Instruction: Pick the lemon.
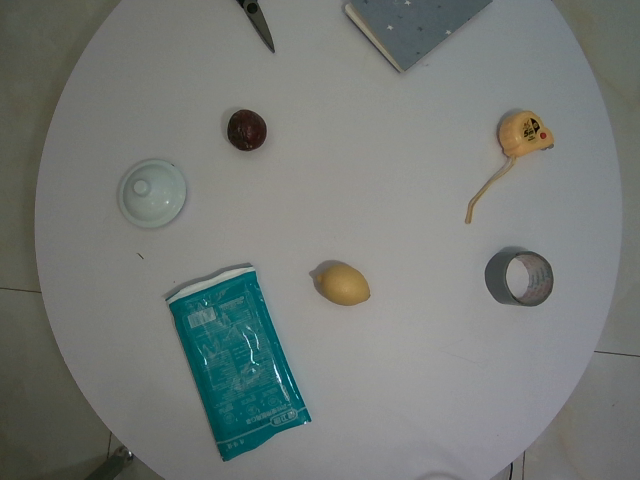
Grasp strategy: vertical